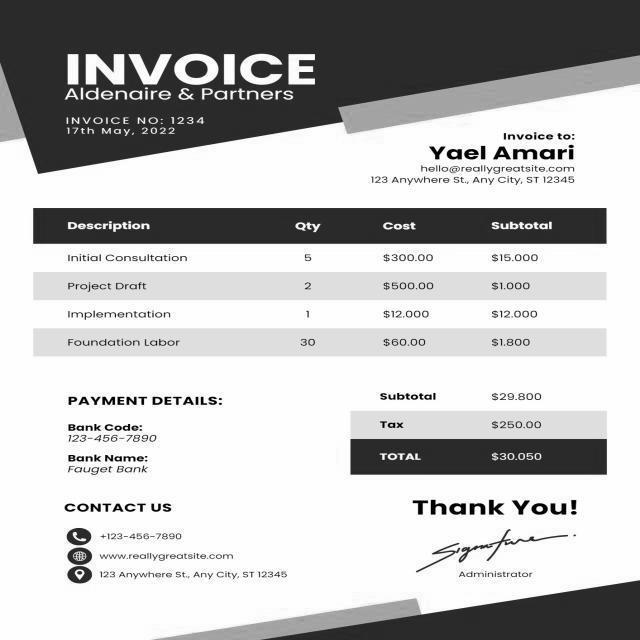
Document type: Invoice